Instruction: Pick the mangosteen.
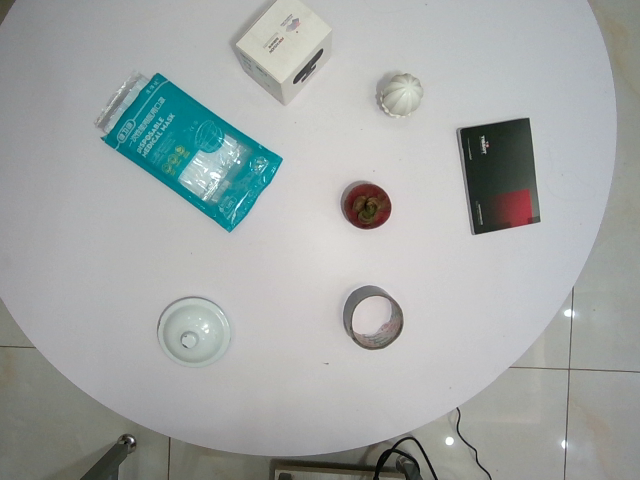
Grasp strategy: vertical